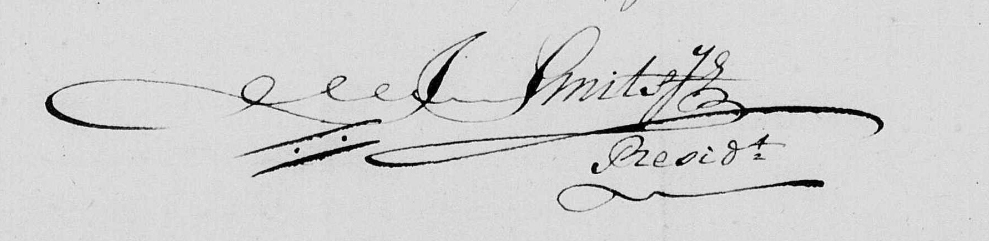
Signature of: jan janszn smits